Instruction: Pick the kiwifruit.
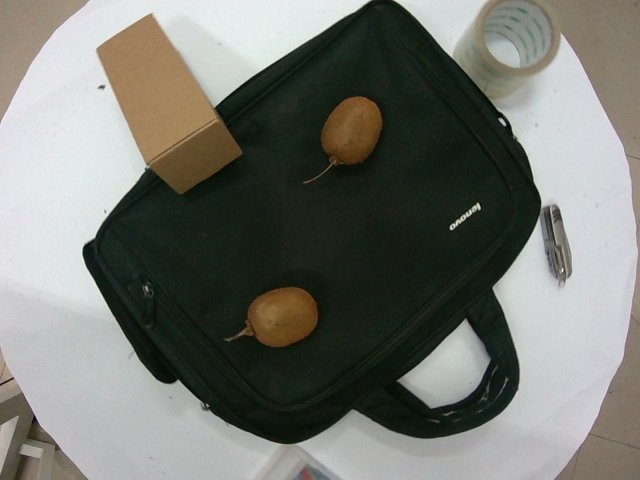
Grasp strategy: vertical